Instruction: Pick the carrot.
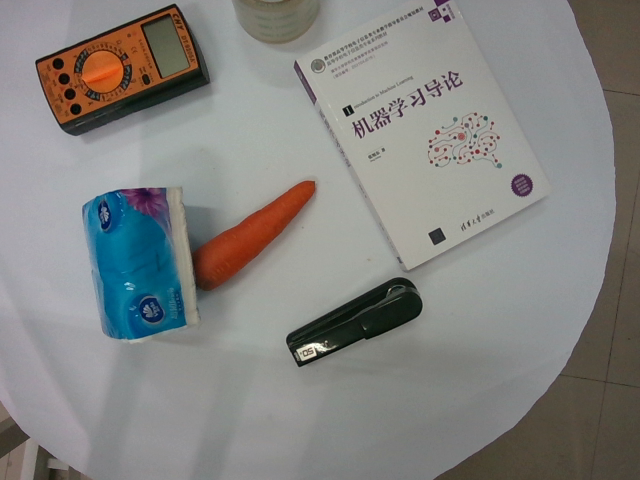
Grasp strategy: vertical